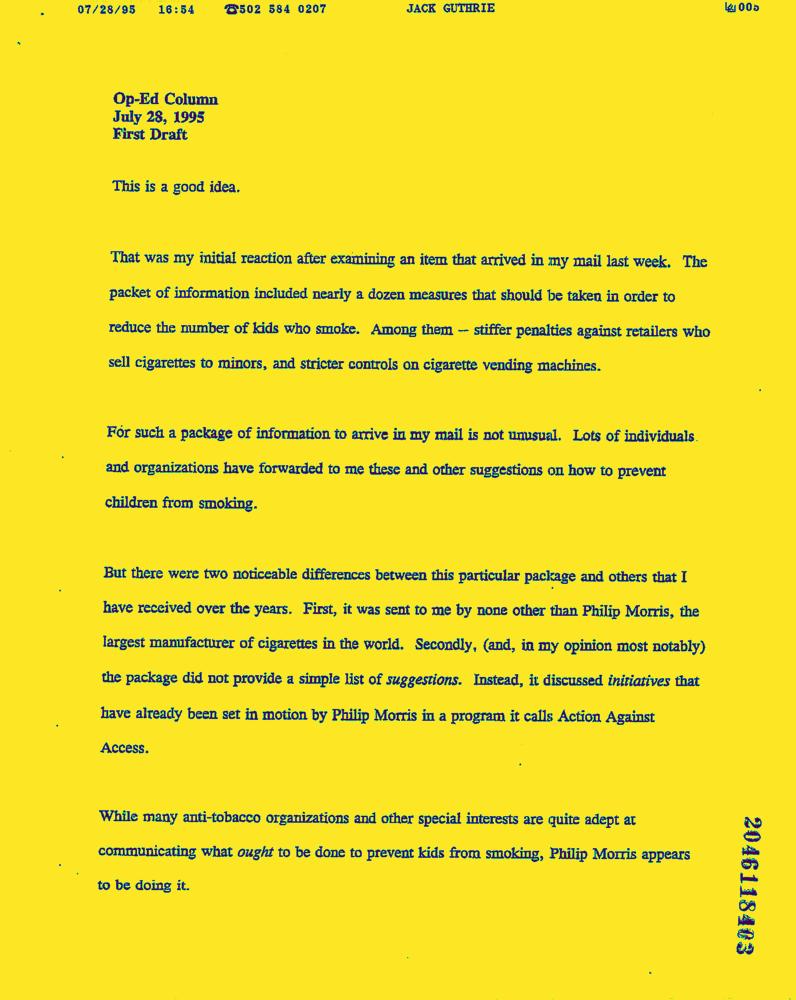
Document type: News-Article